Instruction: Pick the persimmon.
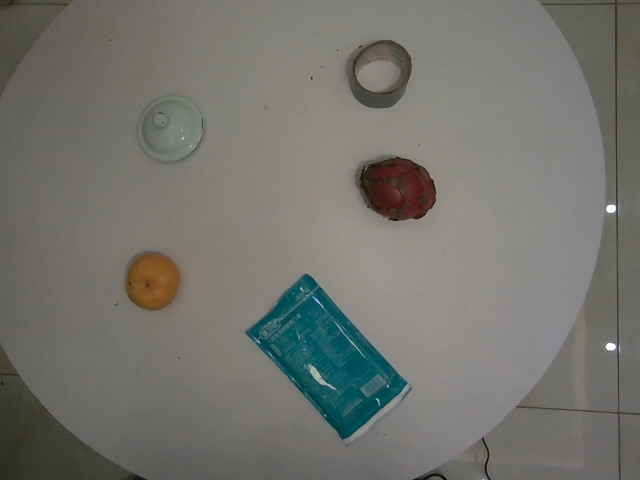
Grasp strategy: vertical